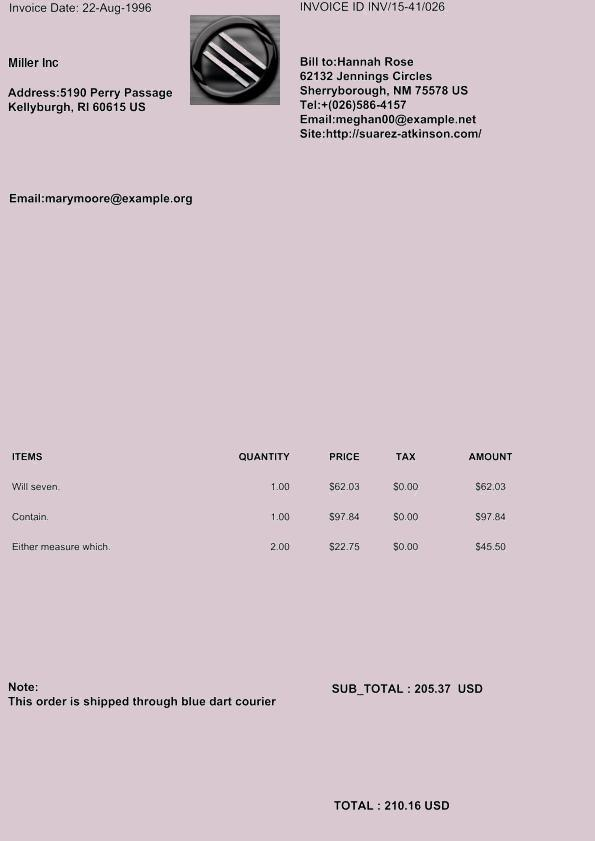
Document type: Invoice